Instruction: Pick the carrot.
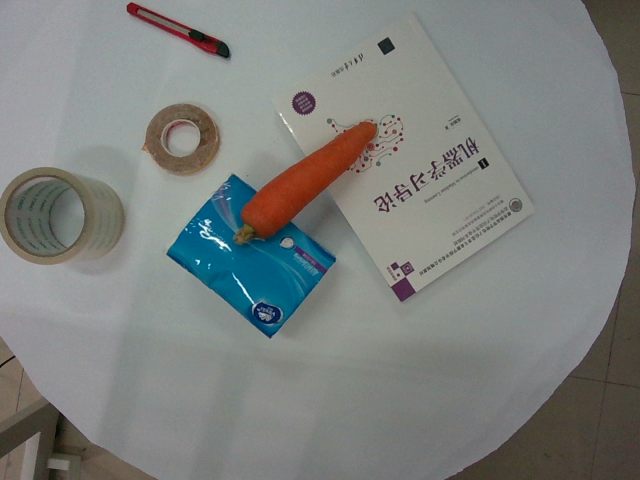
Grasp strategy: vertical